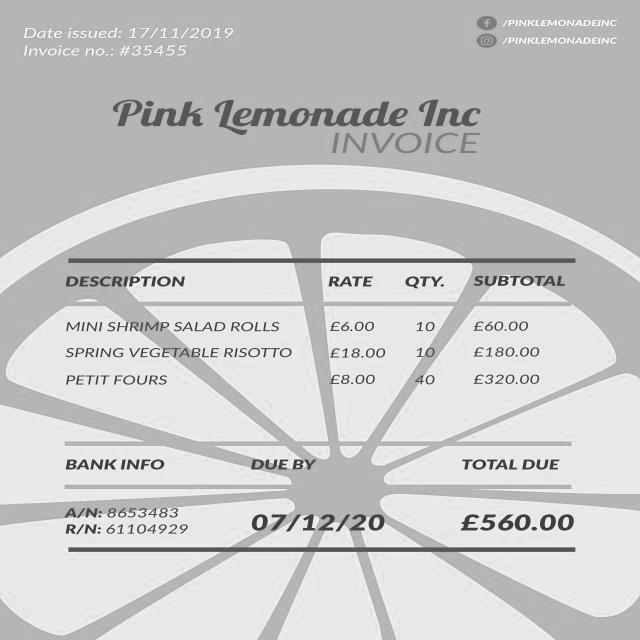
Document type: Invoice